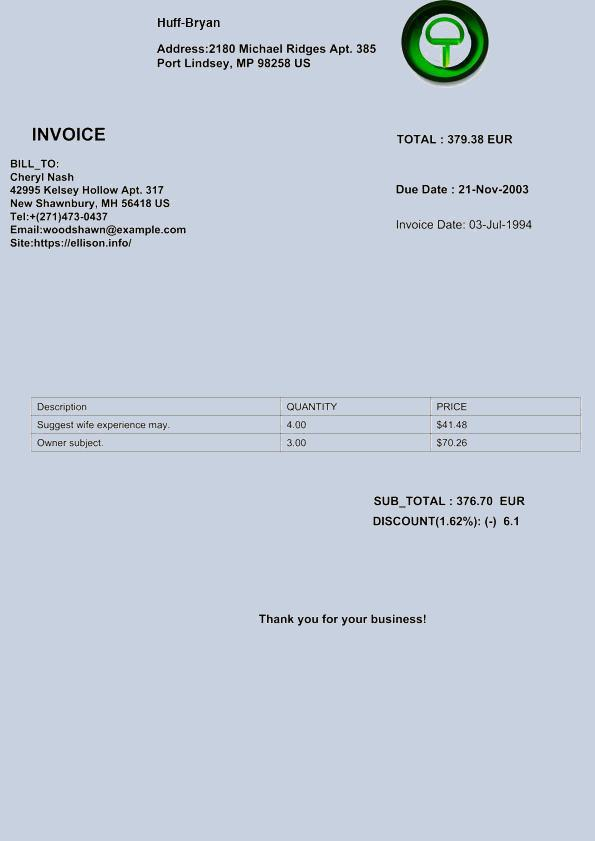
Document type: Invoice